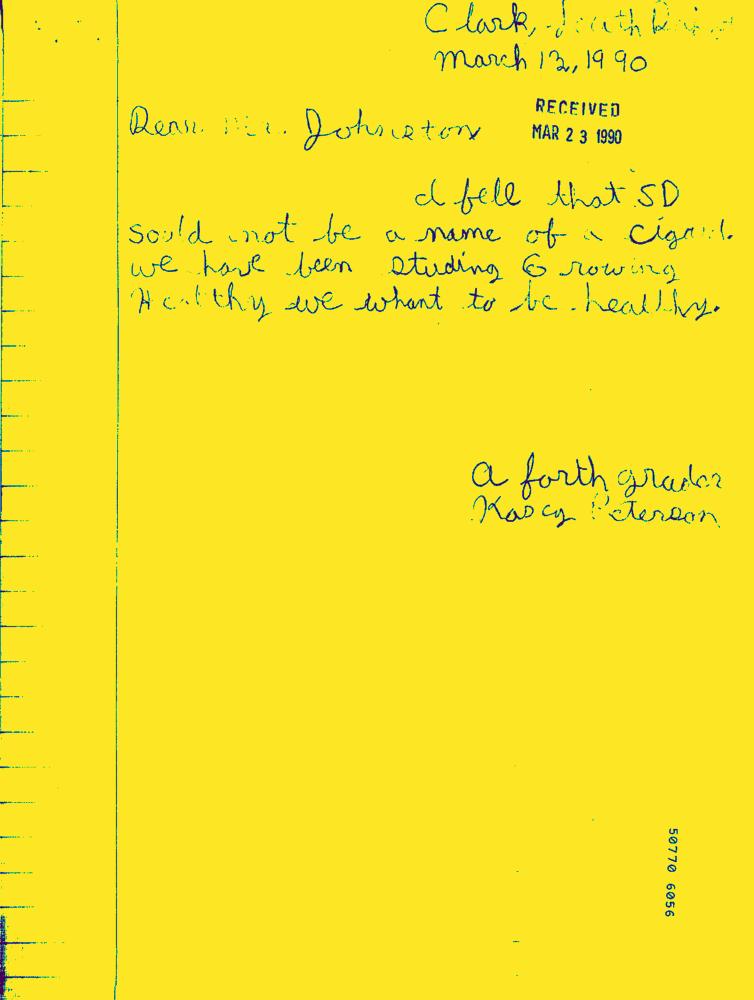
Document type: Hand-Written